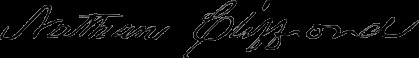
Signature of: nathan clifford